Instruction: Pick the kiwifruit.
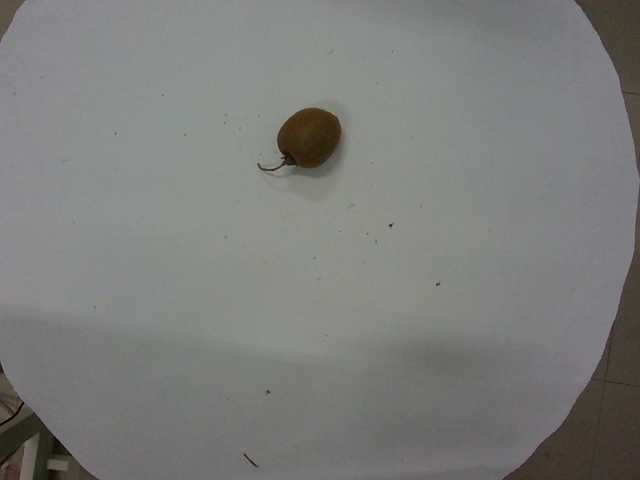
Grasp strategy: vertical